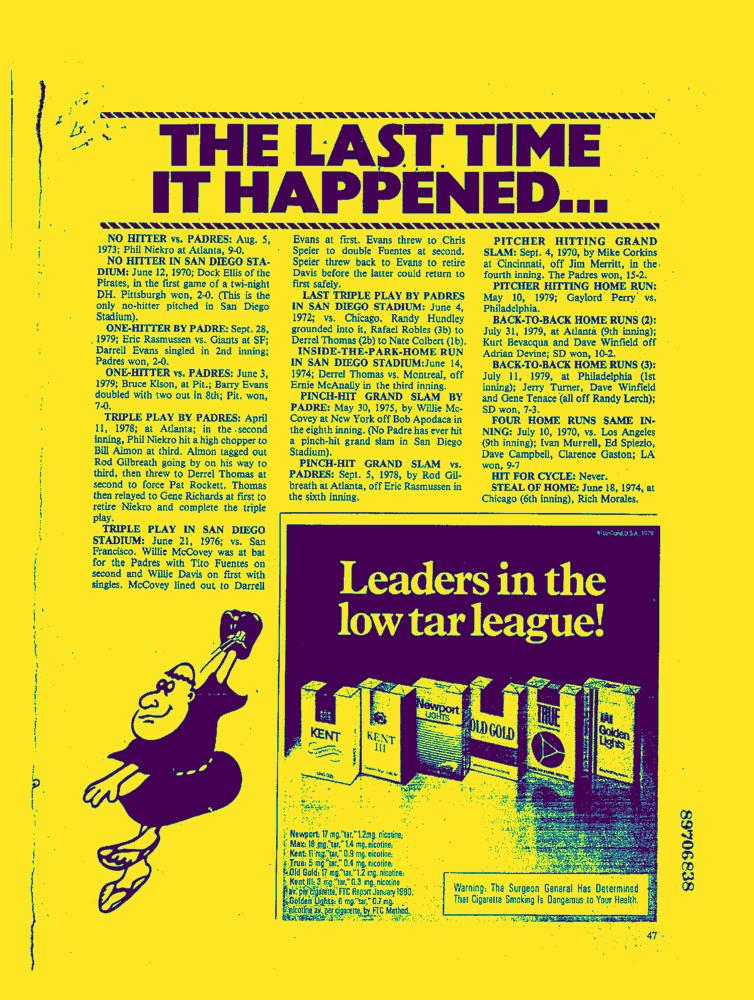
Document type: AD